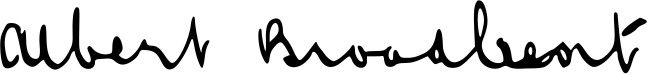
Signature of: albert broadbent